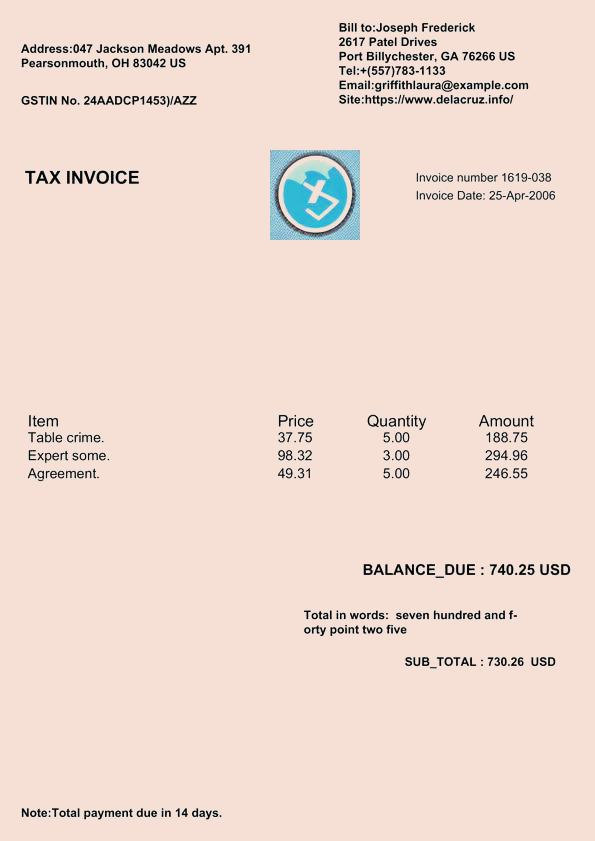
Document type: Invoice